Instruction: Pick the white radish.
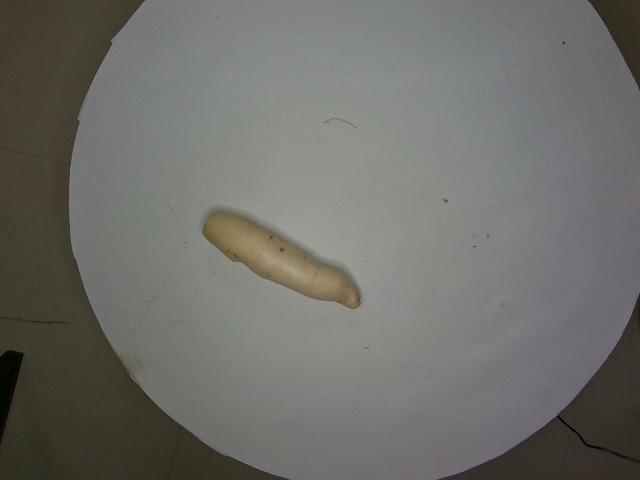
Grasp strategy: vertical